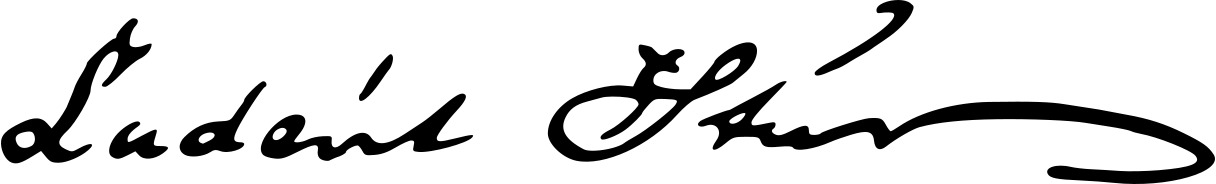
Signature of: ľudovít štúr